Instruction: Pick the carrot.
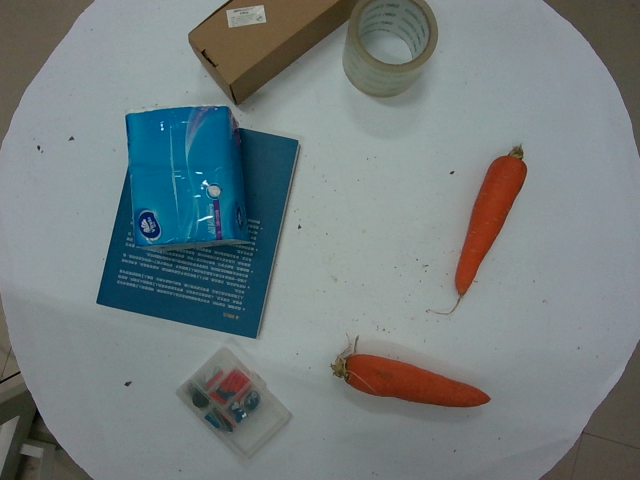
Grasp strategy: vertical